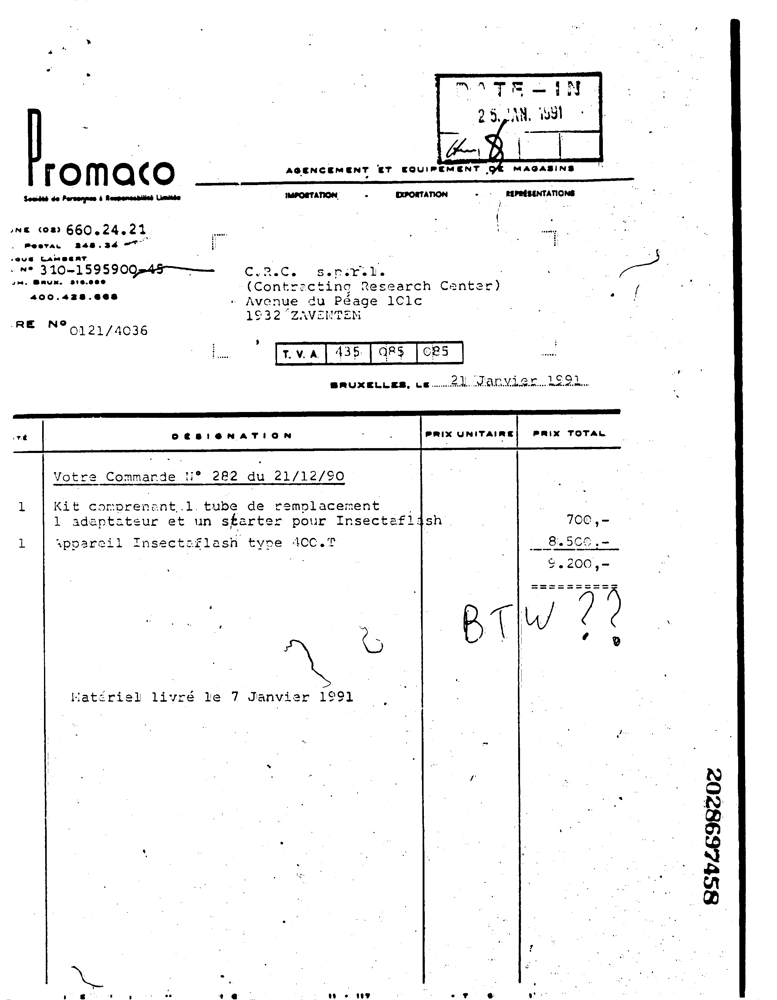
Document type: Invoice